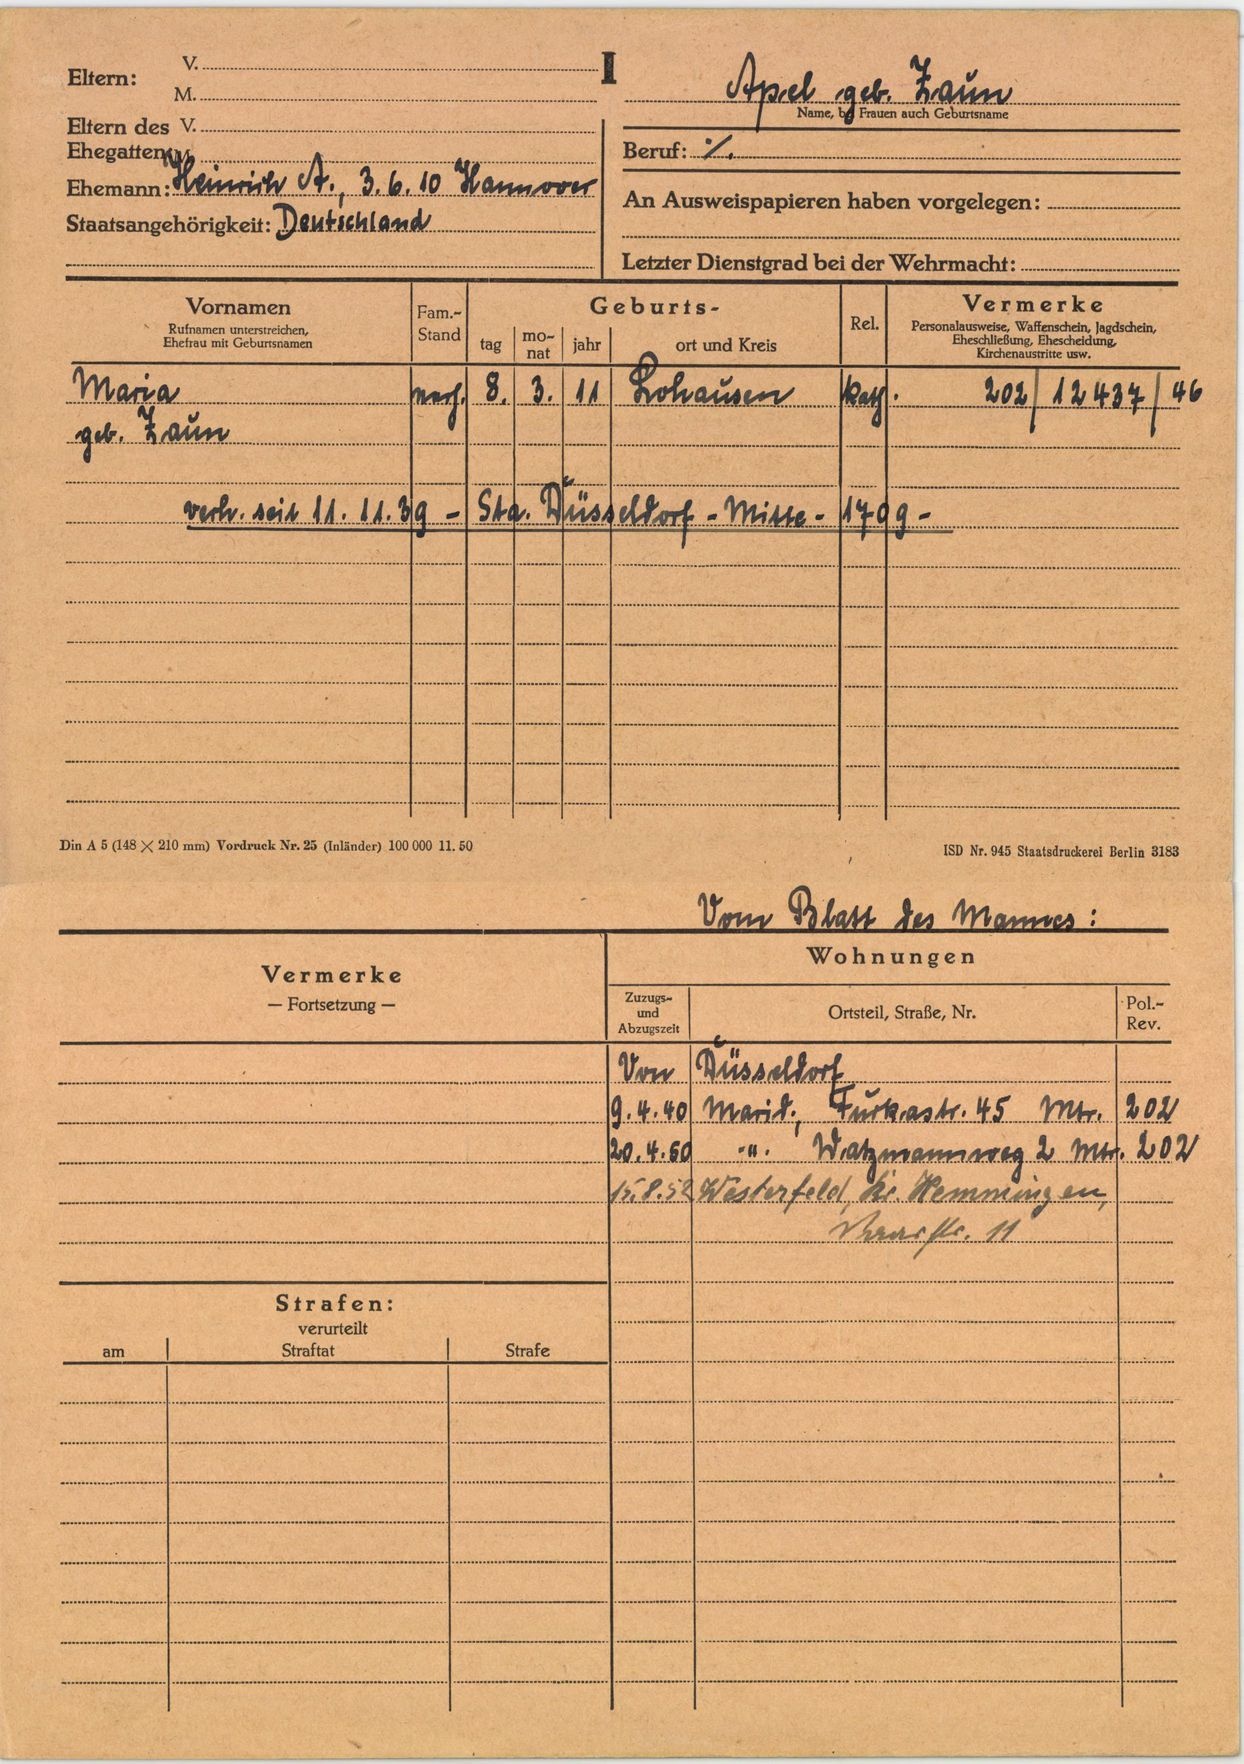
Apel geb. Zaun